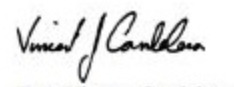
Signature of: vincent candelora